Question: Explain the disease:
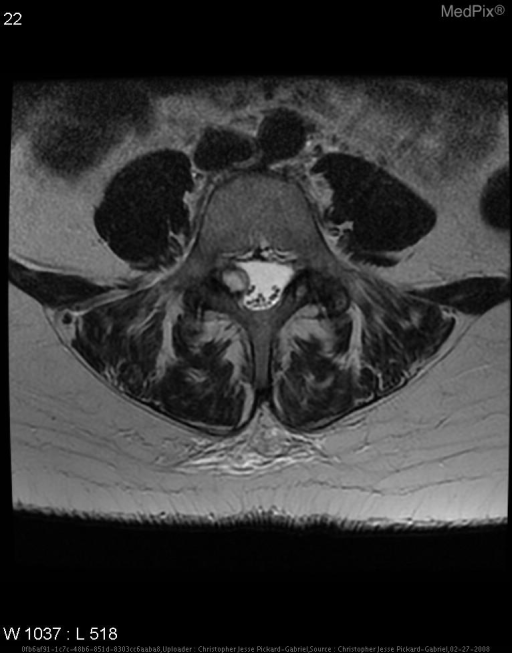
Answer: The disease is discussed as: Synovial cysts and synovial diverticula of the lumbar spine are associated with degenerative disease involving the facet joint.  They are most frequent at the L4-5 level. The cysts have thick walls, whereas the diverticula are outpouchings of the synovial membrane, and have thinner walls.  Both cysts and diverticula can cause sciatica if located in the superior articular recess, and can result in low back pain if located in the inferior articular recess.  Hemorrhage into the cysts may cause acute symptoms.

 CT can diagnose the cysts, however, they are typically more conspicuous on MRI. On CT the cysts appear as low attenuation lesions adjacent to the facet joint. In 30 percent of cases they may show wall calcification.  They may also demonstrate internal vacuum phenomenon.  On T1W images they are typical low to intermediate signal intensity and on T2W images the cyst wall appears as a hypointense line and the fluid has high signal intensity.

 These cysts can be treated surgically, however, most of the patients are elderly, and are at increased risk from surgery.  Steroid injections and cyst rupture are nonsurgical forms of treatment.